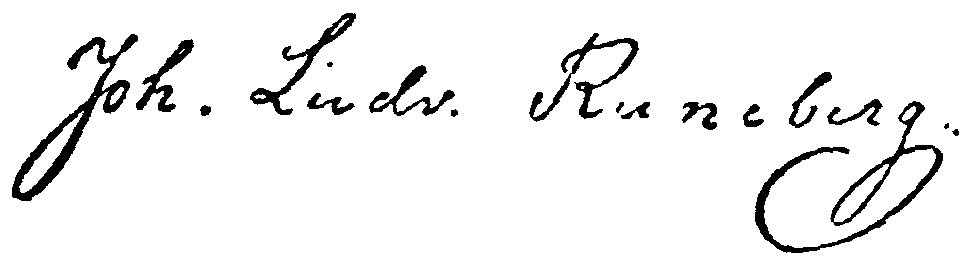
Signature of: johan ludvig runeberg